Question: Describe the condition in detail:
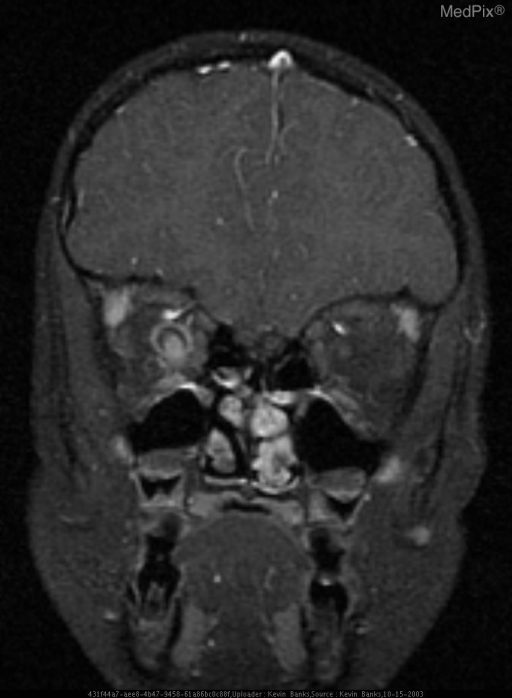
Answer: The disease is discussed as: Optic neuritis is an inflammatory lesion of the optic nerve clinically associated with pain, decreased visual acuity, abnormal color vision, and afferent papillary defect. In acute cases, visual loss may progress rapidly in only a few days. The condition is bilateral in 30% of cases. While most incidents are idiopathic, about half of all patients presenting with optic neuritis will go on to develop multiple sclerosis with young adults having the greatest risk.  Of all cases of MS, optic neuritis is the initial presenting symptom in 15-20%. Other less common diseases associated with optic neuritis include ischemia, sarcoid, systemic lupus erythematosus, syphilis, viral infection, toxoplasmosis, tuberculosis, and radiation therapy. MR is the best imaging modality for optic neuritis with thin slice axial and coronal images are preferred. T2-weighted images and short-tau inversion recovery (STIR) sequences show high signal intensity in the abnormal nerve with the nerve being frequently enlarged. Gadolinium is particularly useful, especially with fat saturation, with focal enhancement of the retrobulbar optic nerve sometimes being seen. Perivenous inflammation is responsible for the enhancement and can be seen in approximately 50% of patients with acute optic neuritis. Overall, MR sensitivity for optic neuritis is low, with much of the utility derived from its ability to exclude other causes of optic nerve compromise such as an orbital tumor.